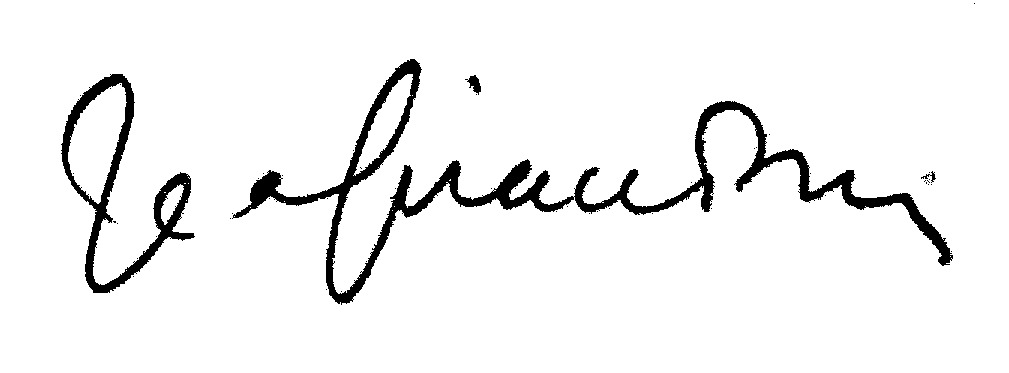
Signature of: jean giraudoux